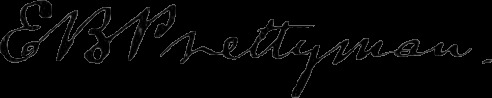
Signature of: elijah barrett prettyman